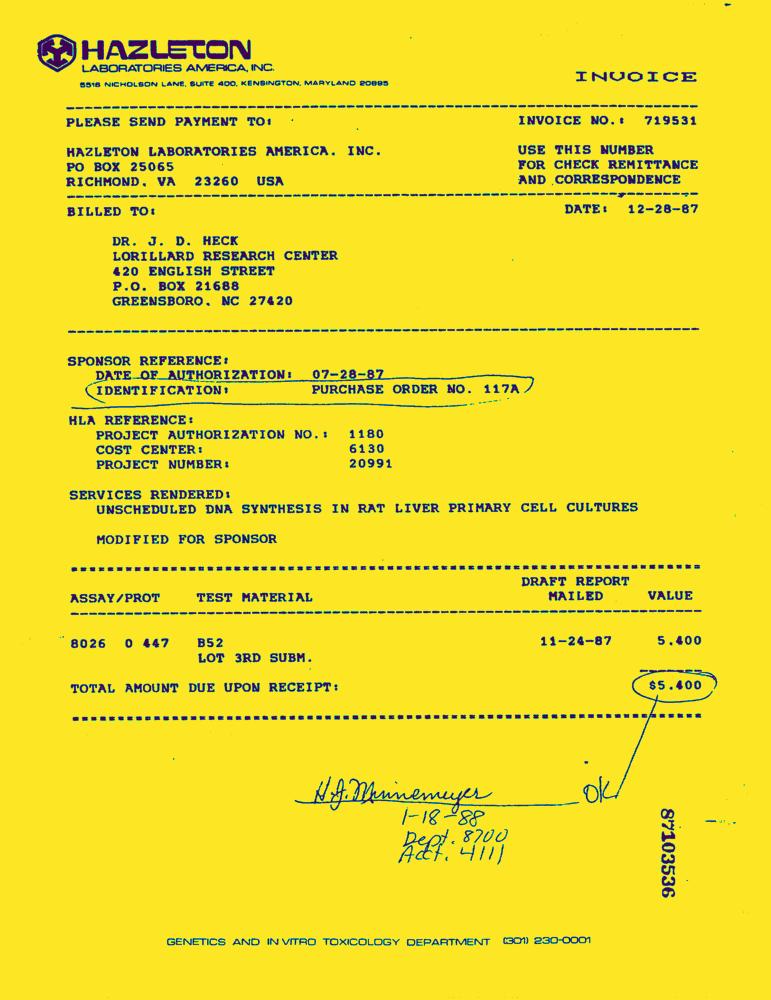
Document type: Invoice-Doc